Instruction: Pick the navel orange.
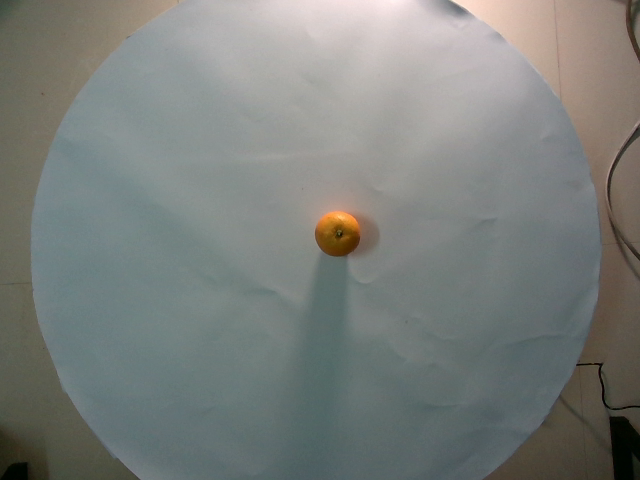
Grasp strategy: vertical